Question: What is the appraised value of the property as recorded in the document?
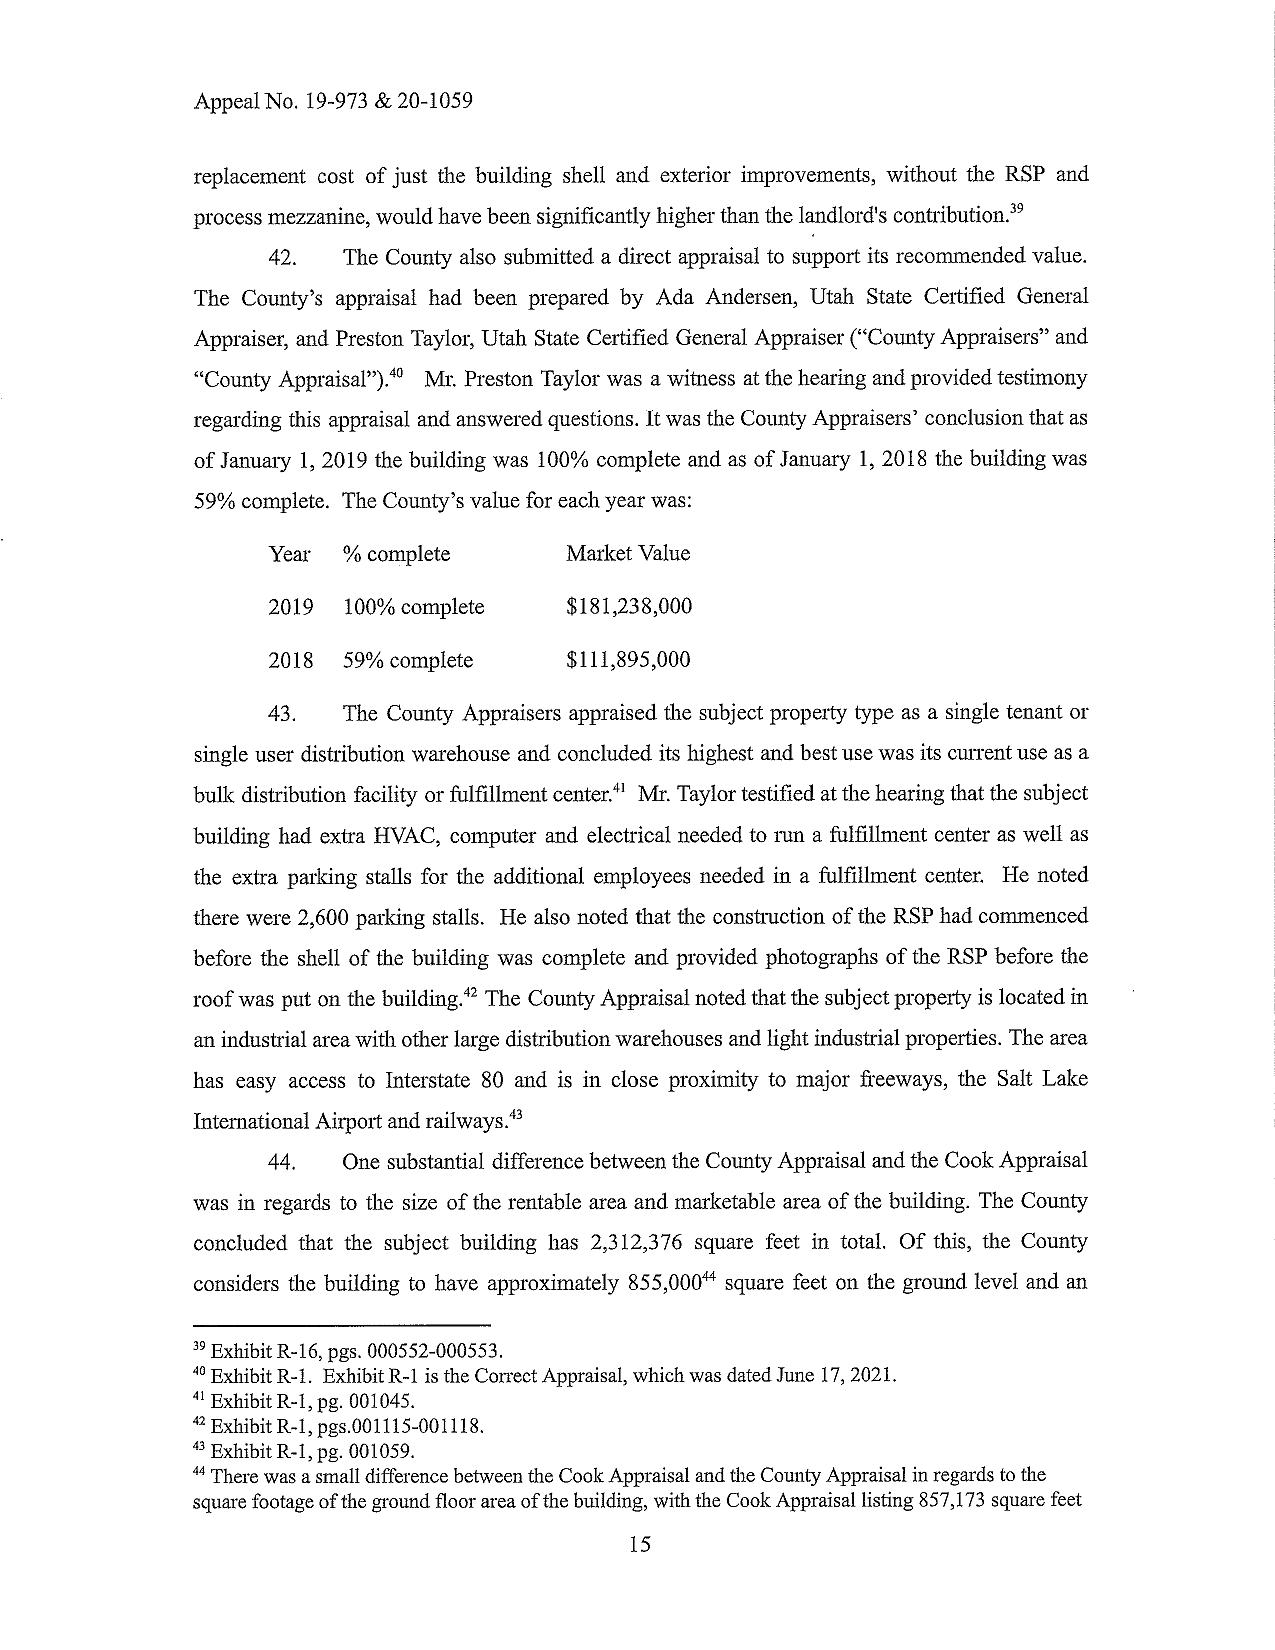
Answer: "$181,238,000 (as of January 1, 2019)"